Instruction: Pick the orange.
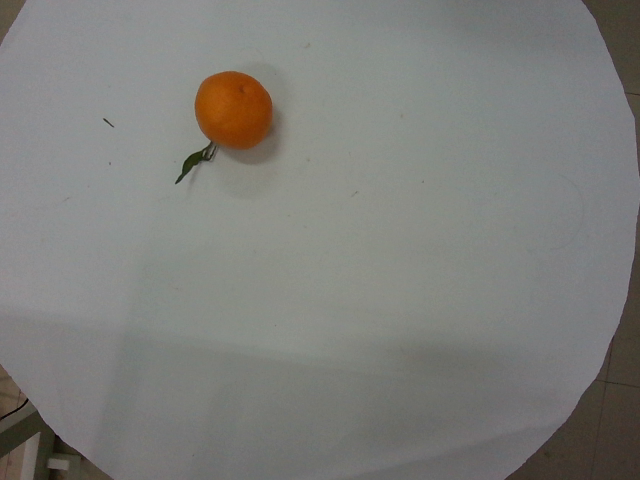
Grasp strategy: vertical